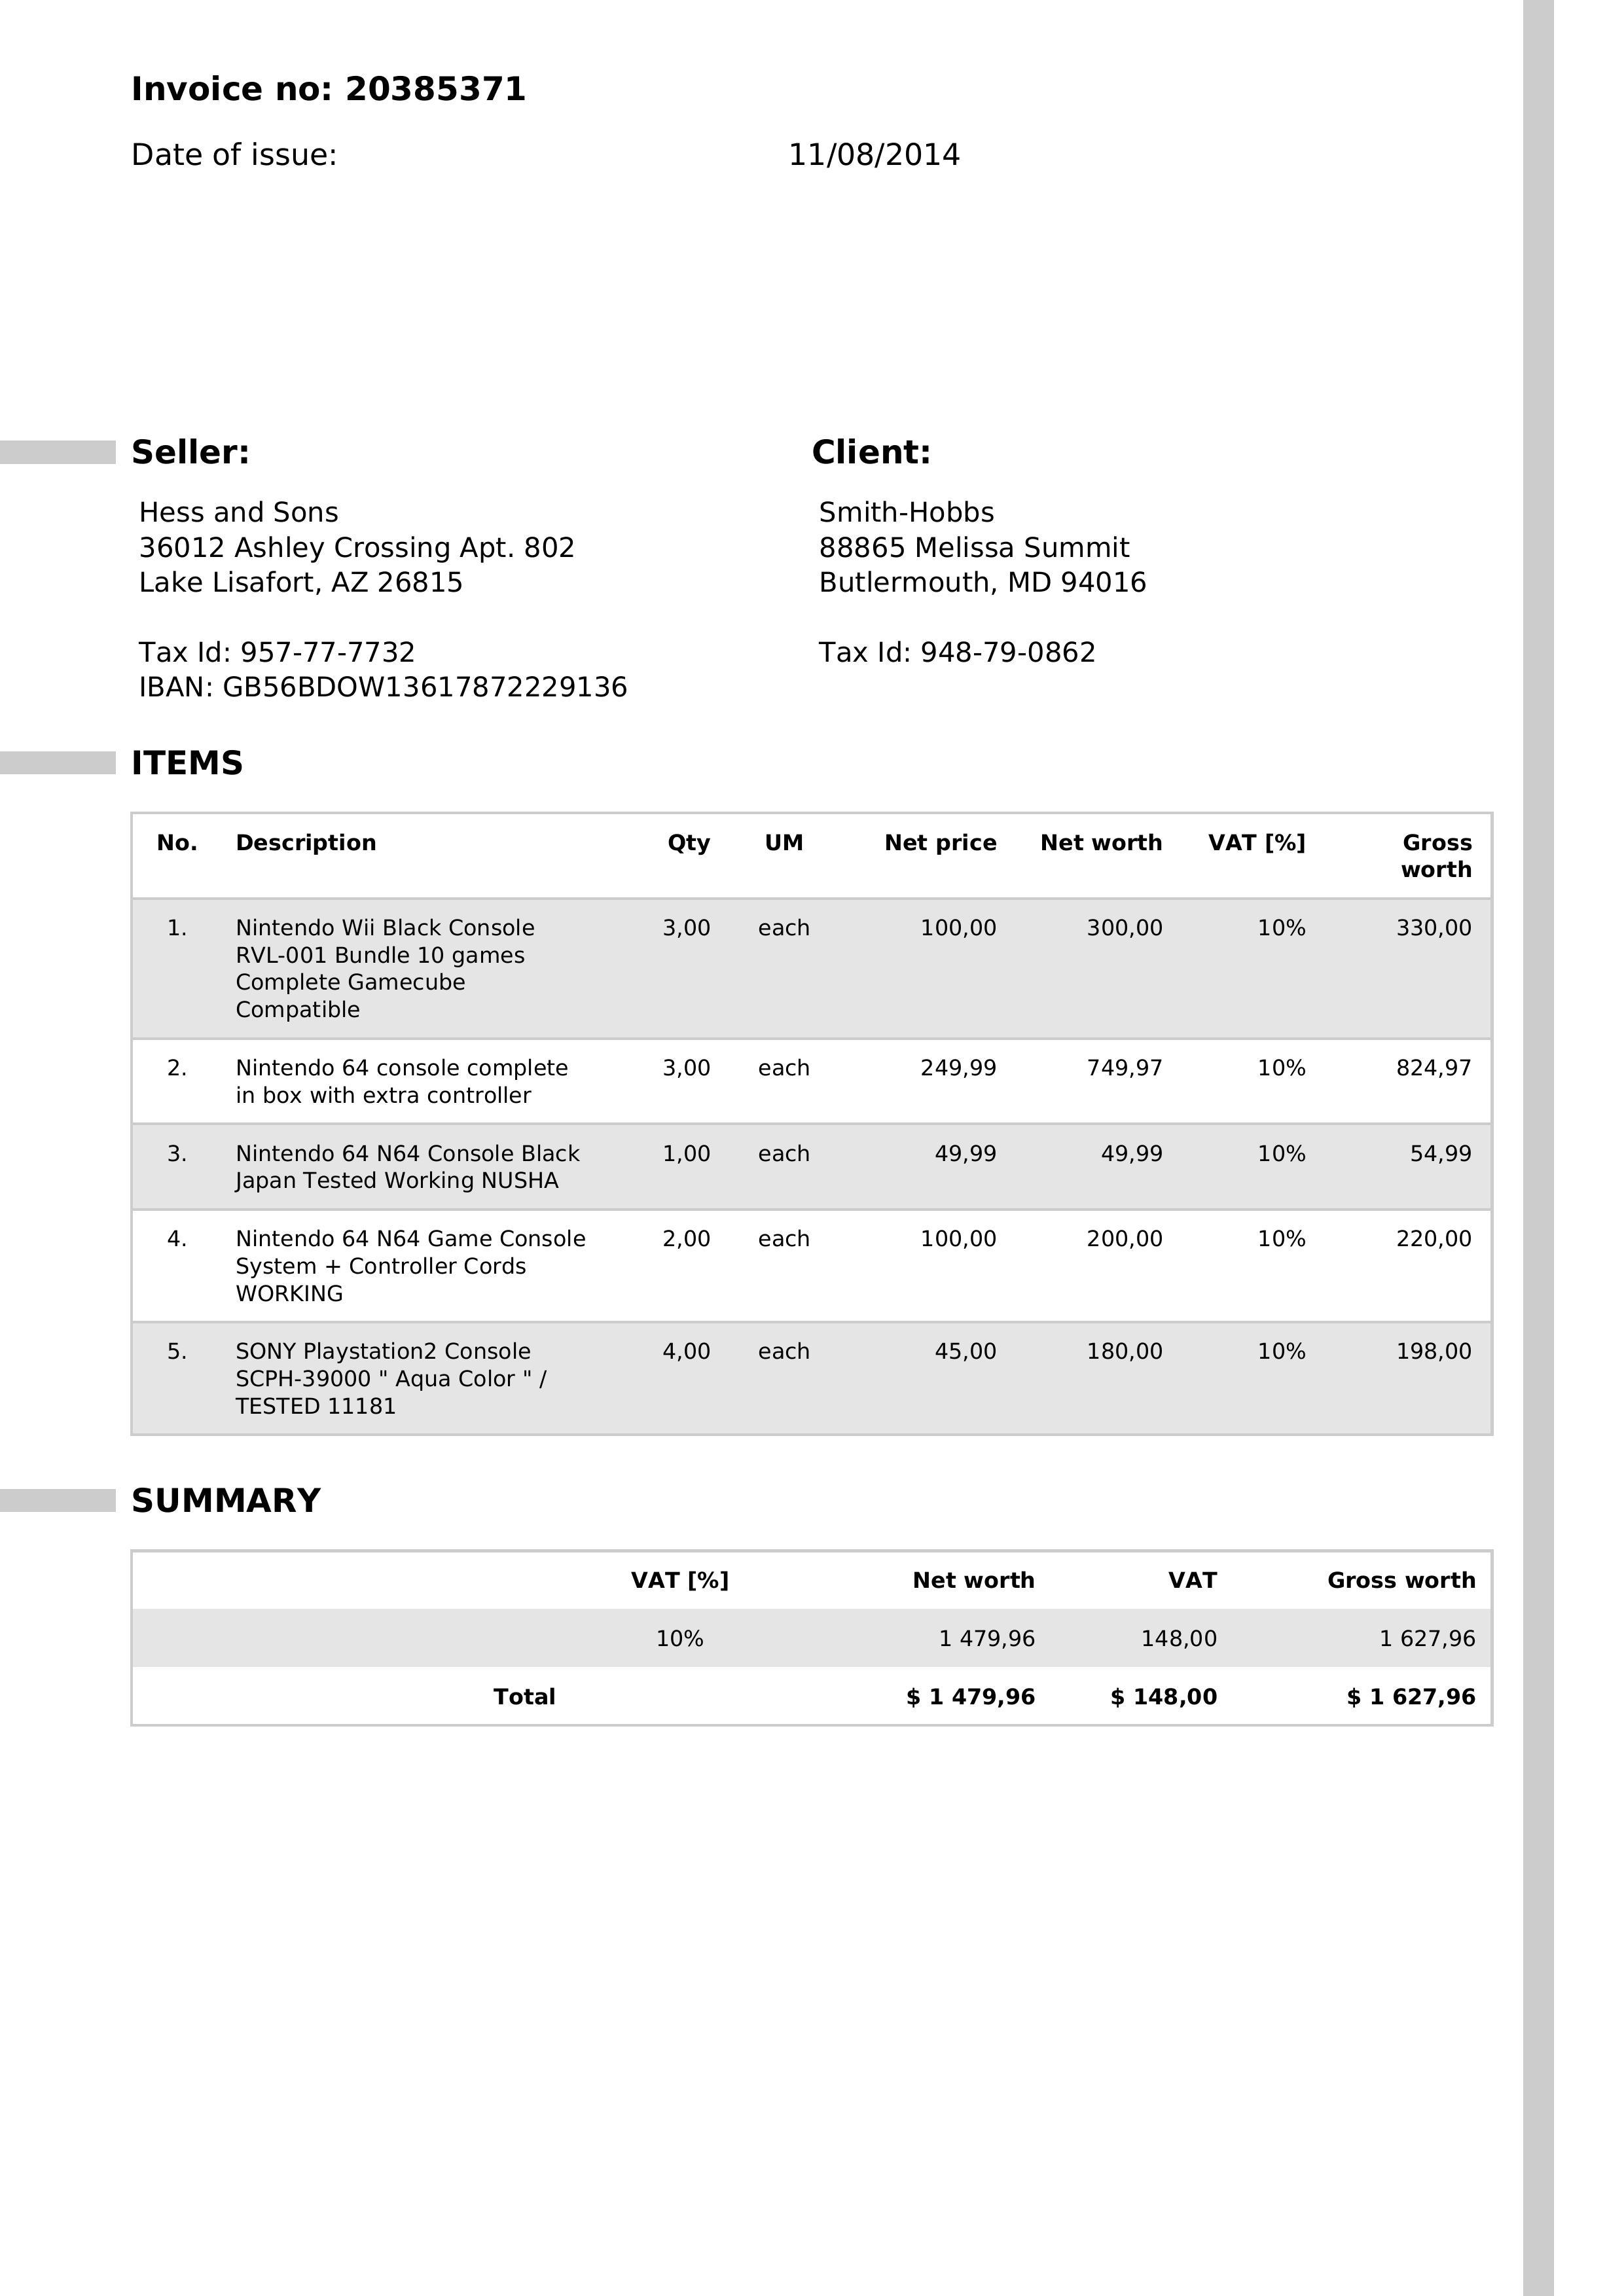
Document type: Invoice